Question: What are the imaging findings?
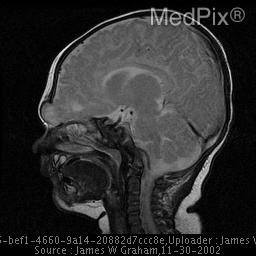
Answer: The imaging shows CT: Non-contrast CT demonstrates an extranasal soft tissue mass, contiguous with the frontal lobe, extending through an anterior cranial midline defect just above the nasal bones (fonticulus nasofrontalis).

MR: There is an extranasal soft tissue mass is continuous with the frontal lobe, iso-intense to normal brain parenchyma on T1WI, slightly higher in signal compared with normal brain parenchyma on T2WI. There is no enhancement with gadolinium. An extranasal soft tissue mass is continuous with the frontal lobe, slightly higher in signal compared with normal brain parenchyma (gliosis)..